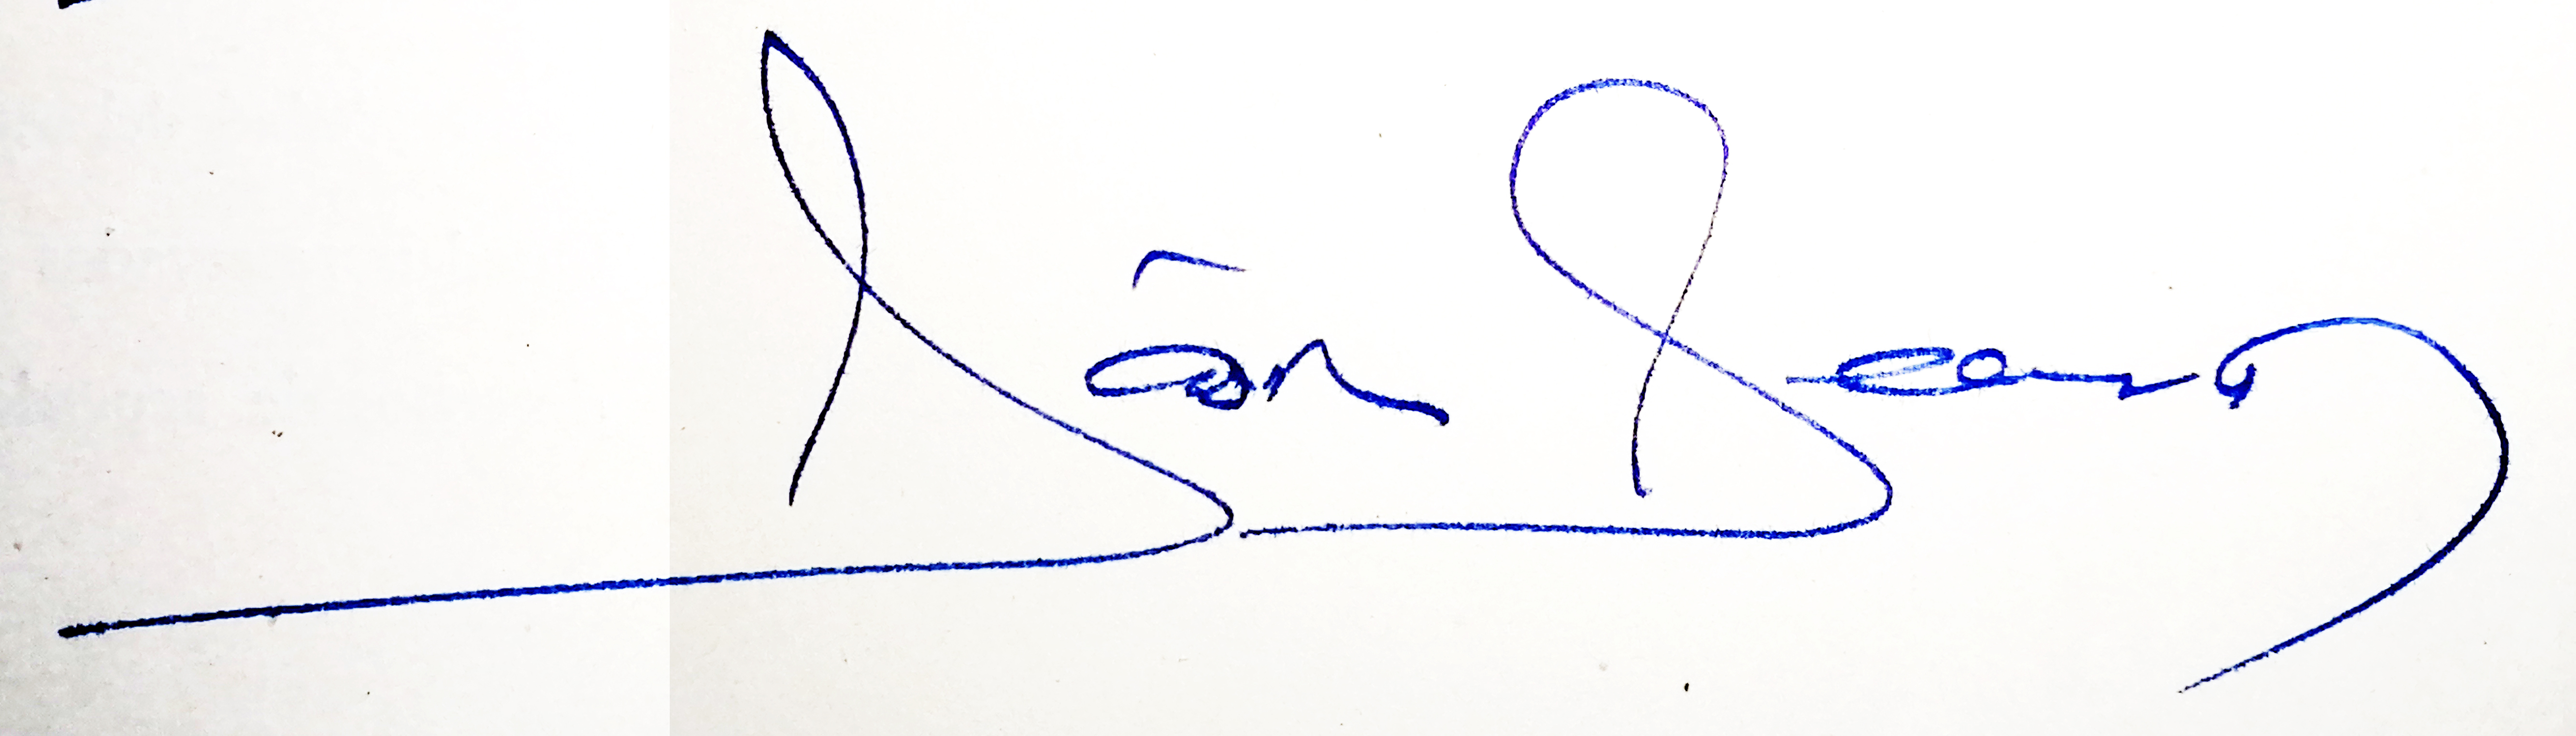
Signature of: jaime sáenz